Question: What is the appraised value of the property as recorded in the document?
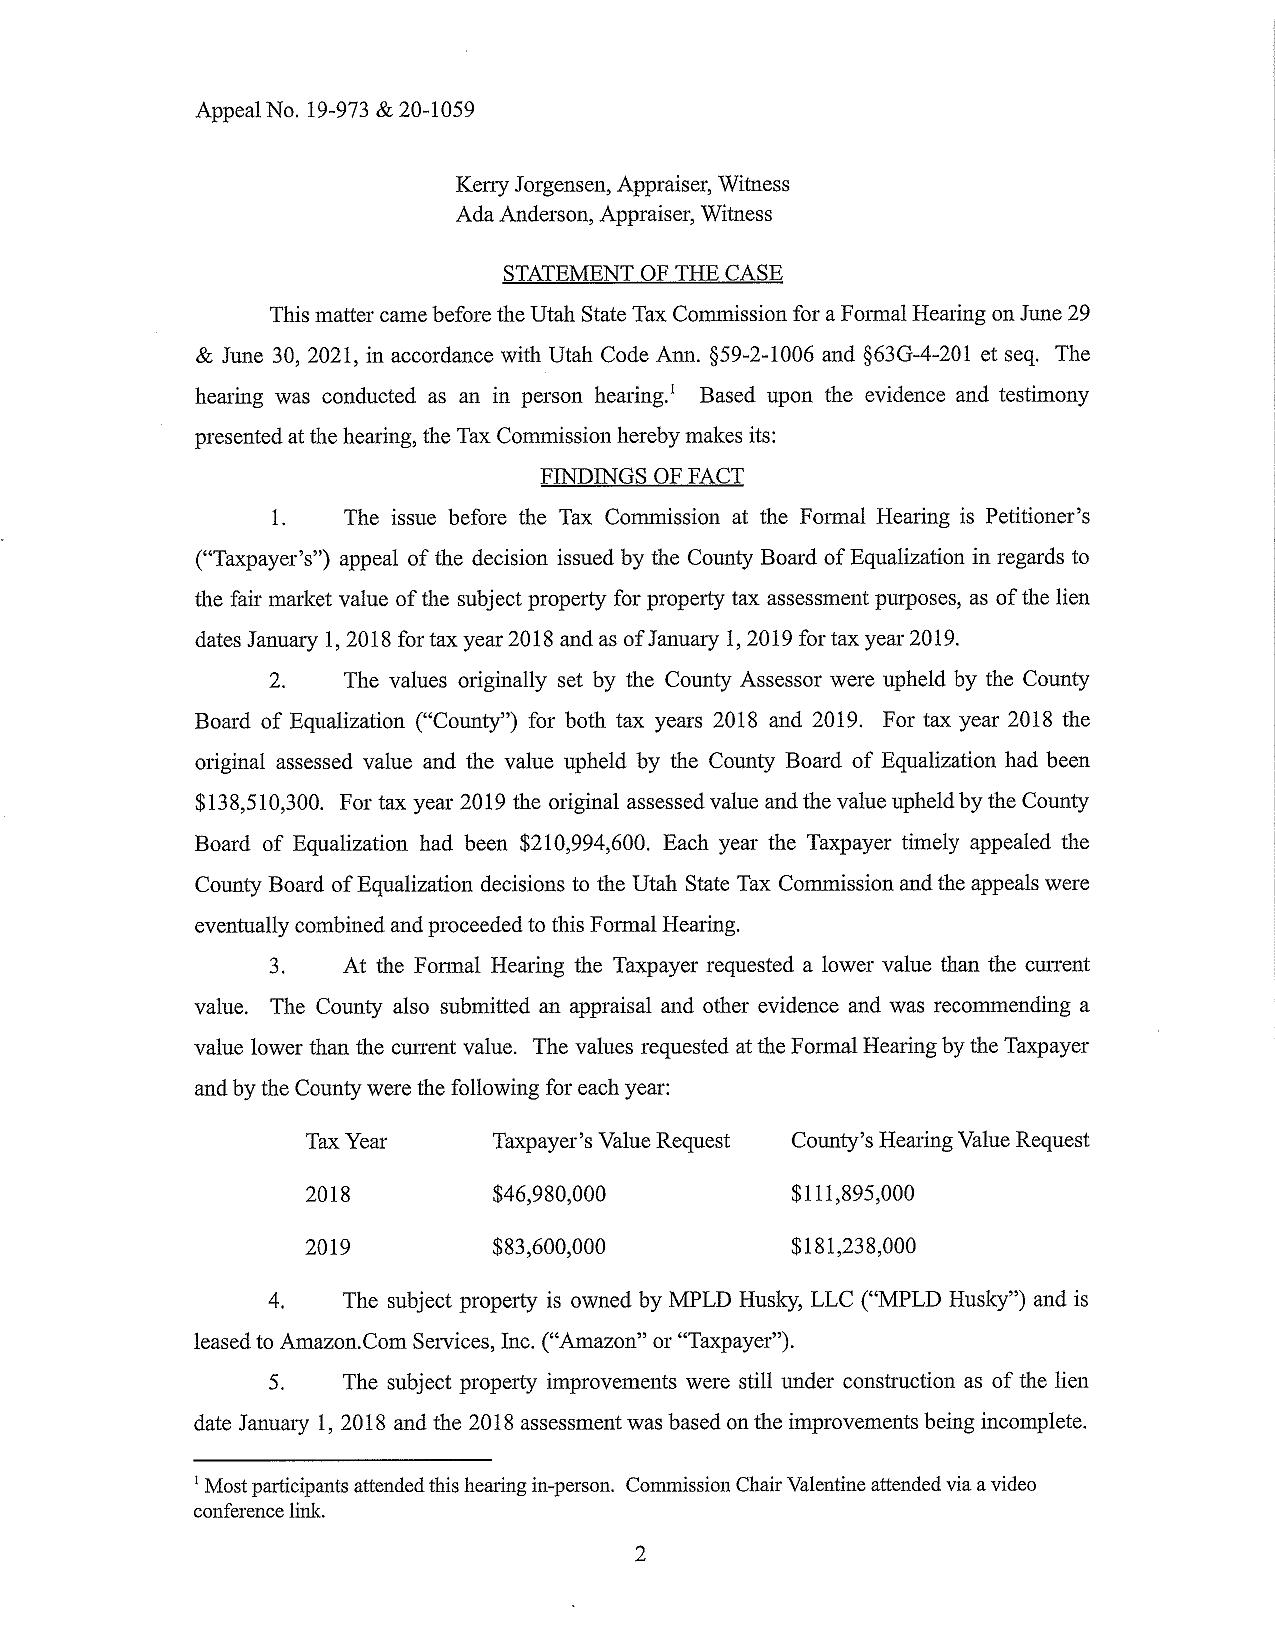
Answer: "$138,510,300 (2018), $210,994,600 (2019)"